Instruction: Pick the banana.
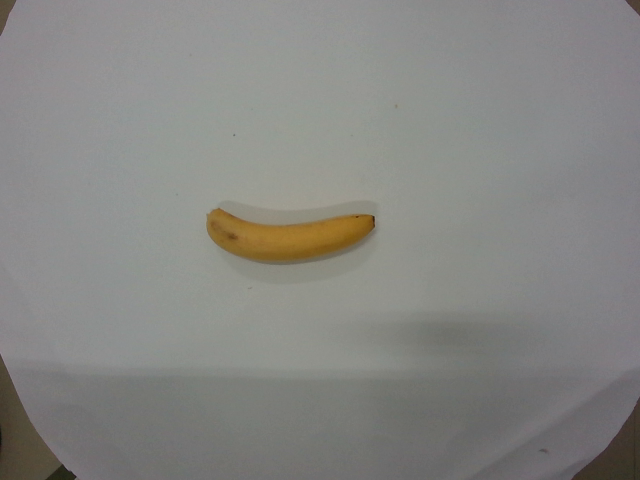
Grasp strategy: vertical